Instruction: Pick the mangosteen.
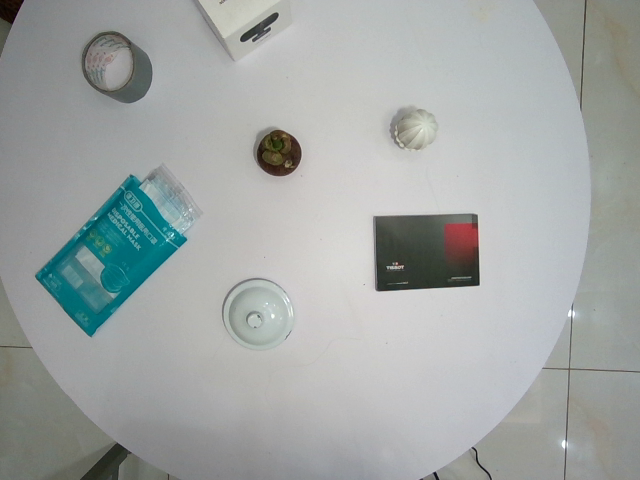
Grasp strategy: vertical